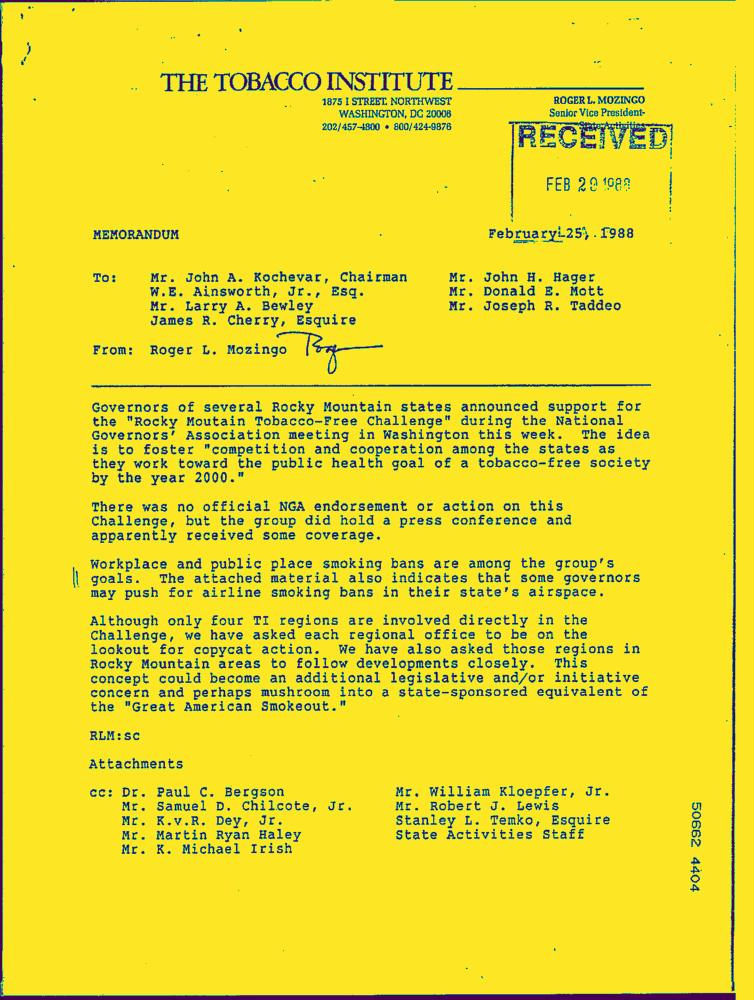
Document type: Letter-Doc